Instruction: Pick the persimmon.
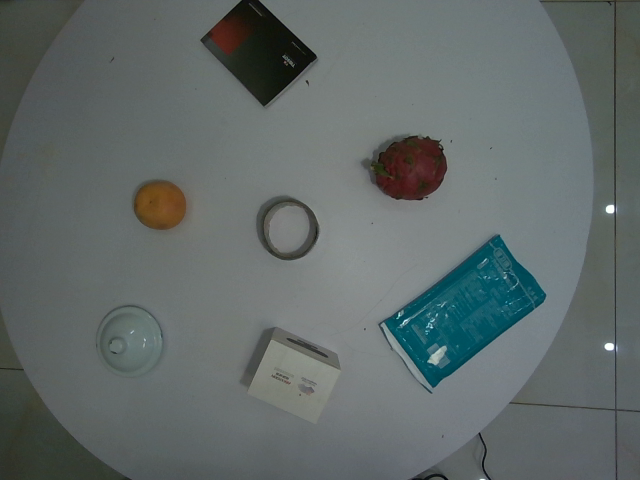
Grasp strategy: vertical